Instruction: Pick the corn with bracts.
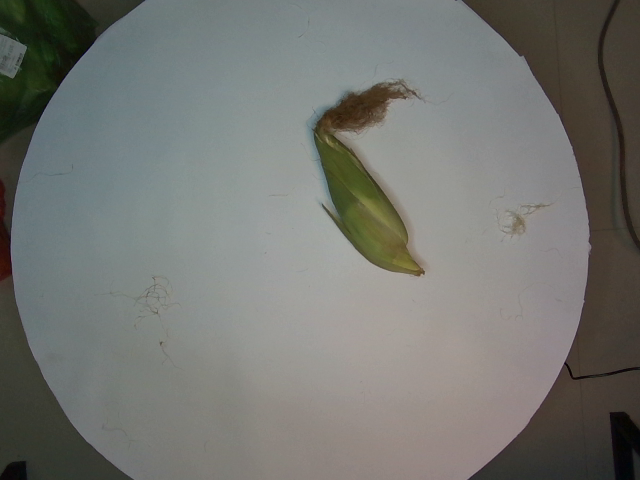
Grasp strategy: vertical